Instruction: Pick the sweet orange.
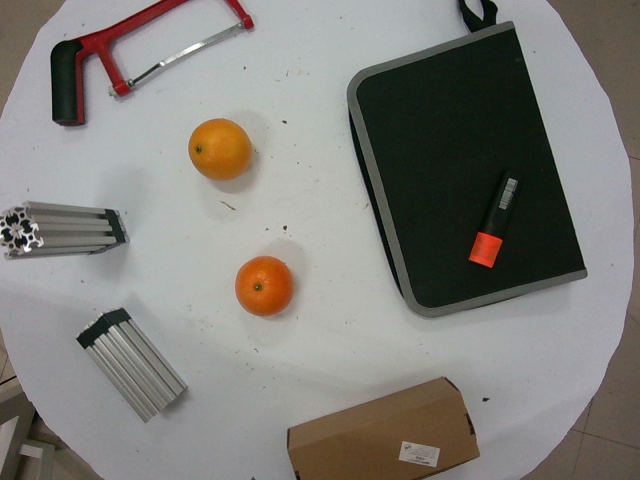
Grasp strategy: vertical